Question: What could the diagnosis suggest?
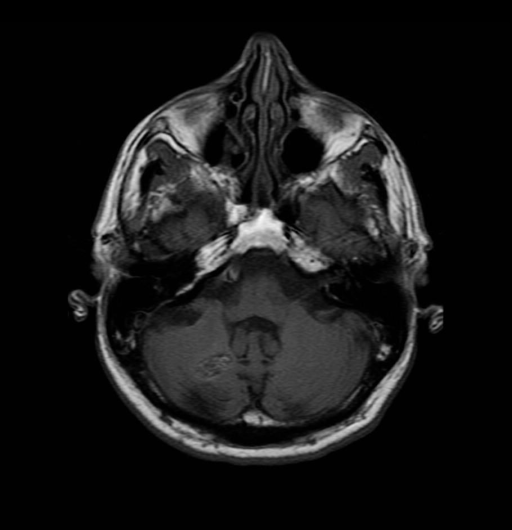
Answer: The possible diagnosis includes • Cavernous Malformation (a.k.a. Cavernous Angioma, Cavernous Hemangioma, Cavernoma)
• Hemorrhagic Metastasis.